Question: What is the potential diagnosis?
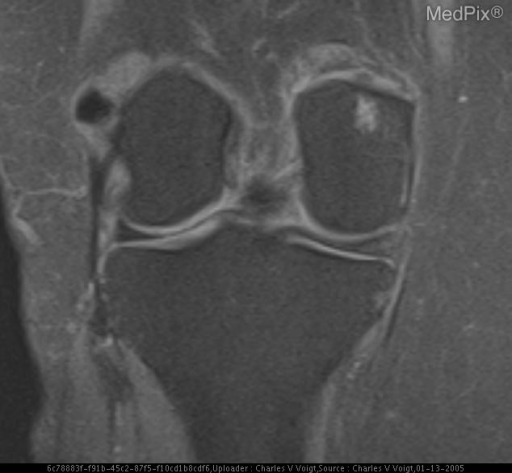
Answer: The possible diagnosis includes Hydroxyapatite deposition disease
Calcium pyrophosphate deposition disease.